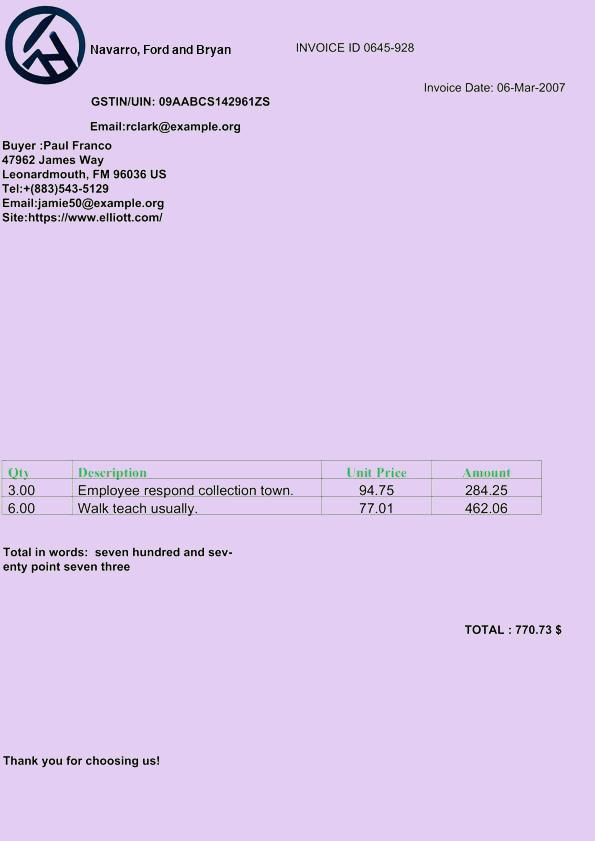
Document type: Invoice